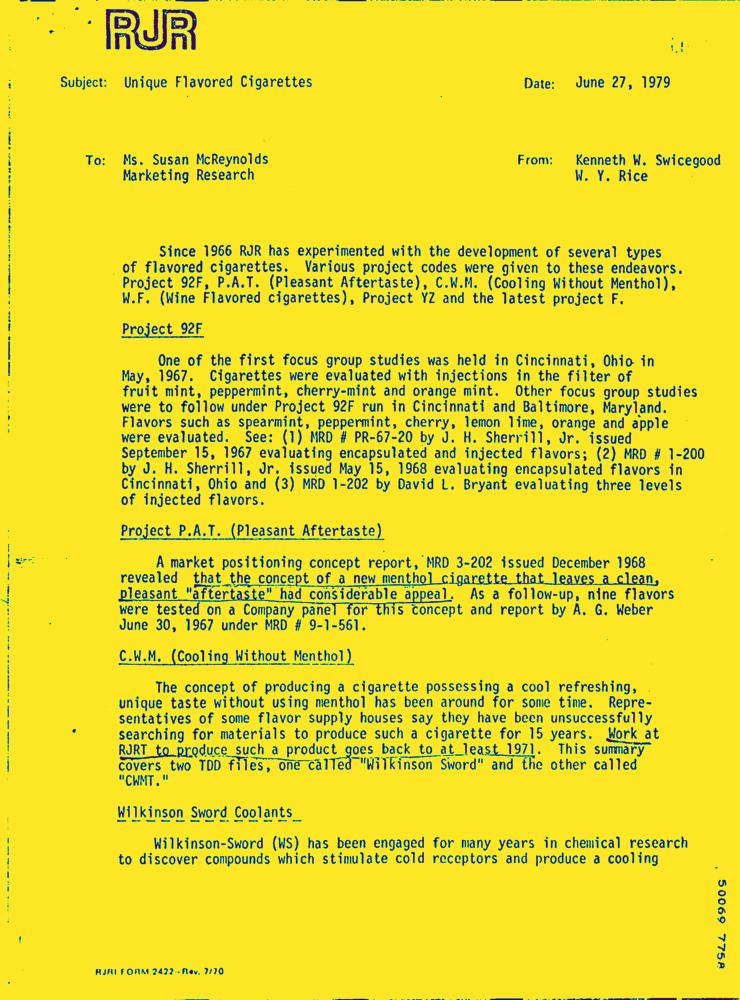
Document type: Letter-Doc